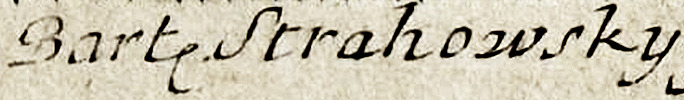
Signature of: bartłomiej strachowski